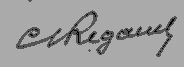
Signature of: claudius regaud